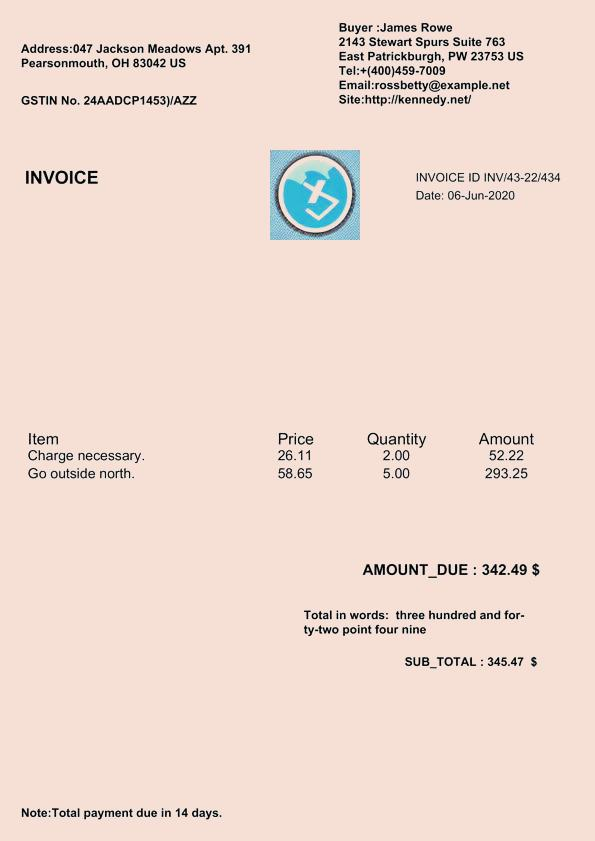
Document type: Invoice